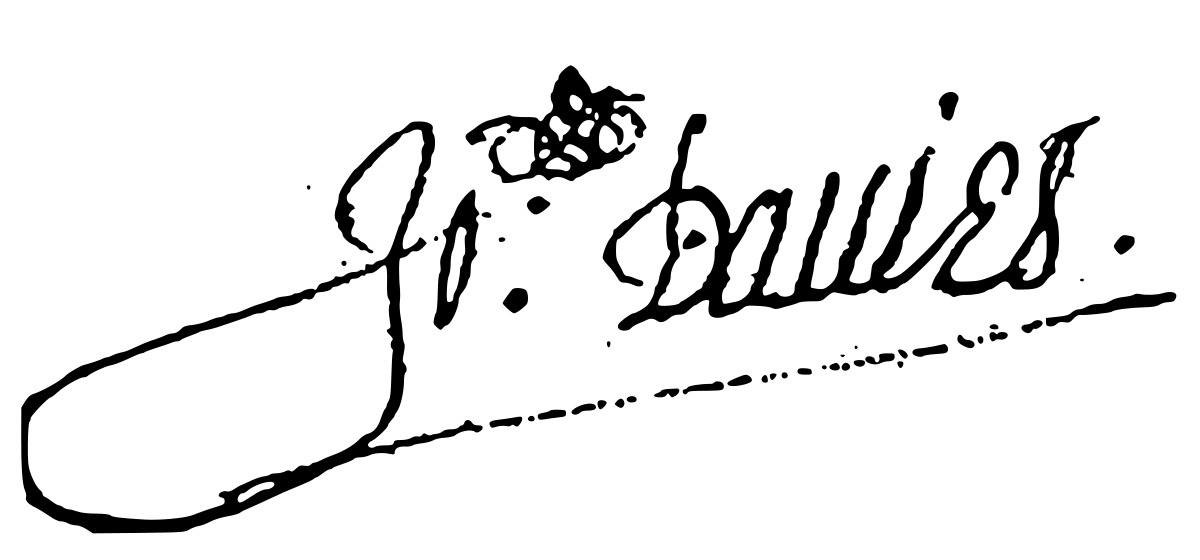
Signature of: john davies